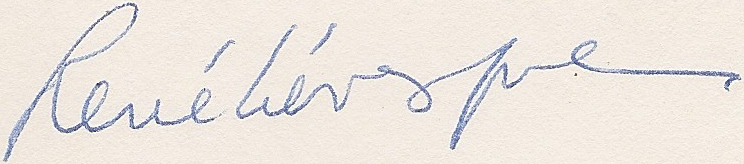
Signature of: rené lévesque